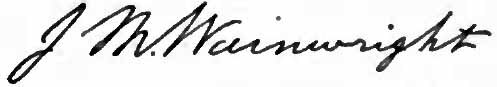
Signature of: jonathan mayhew wainwright i